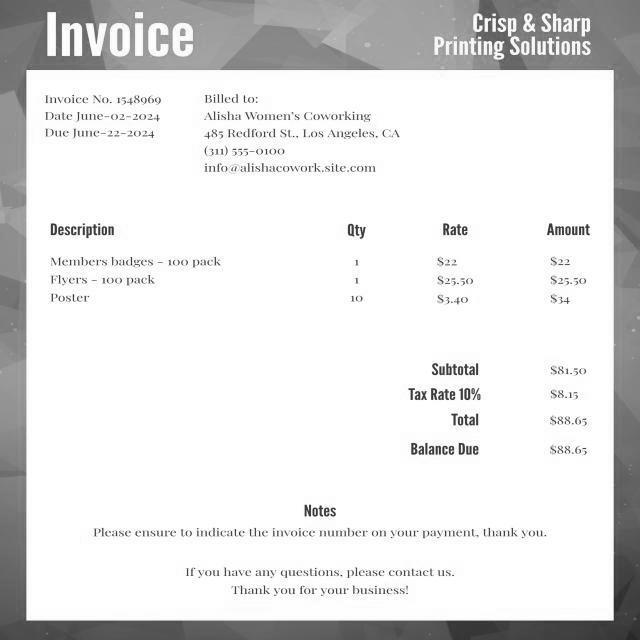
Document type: Invoice